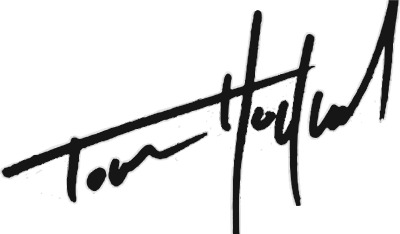
Signature of: tom holland